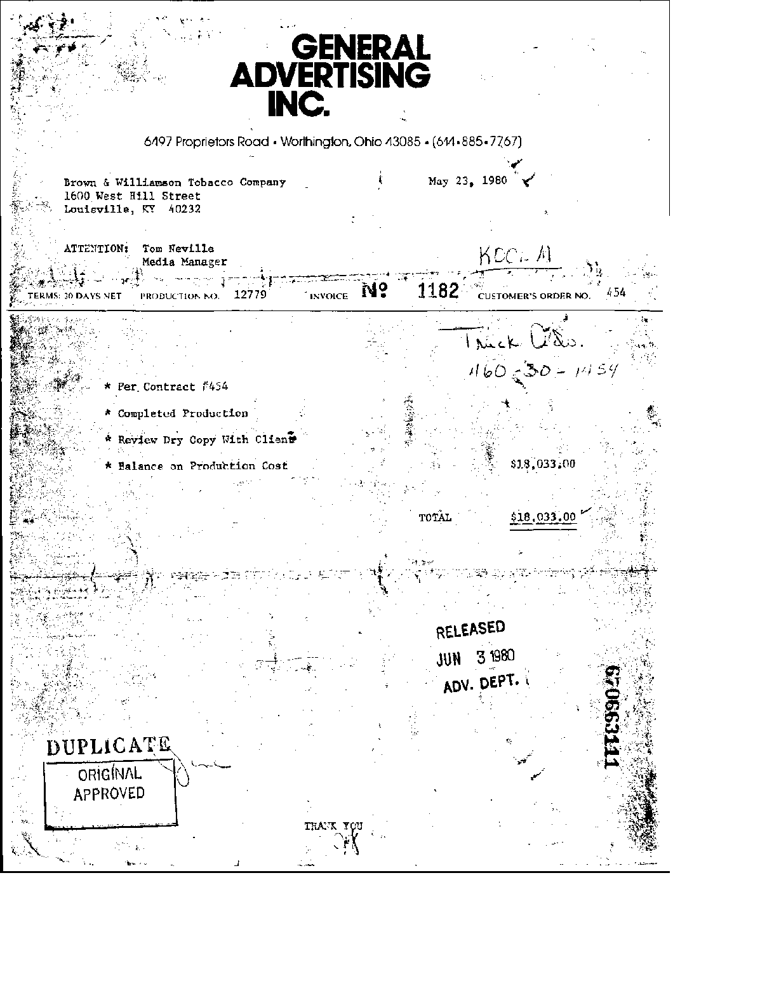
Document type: Invoice